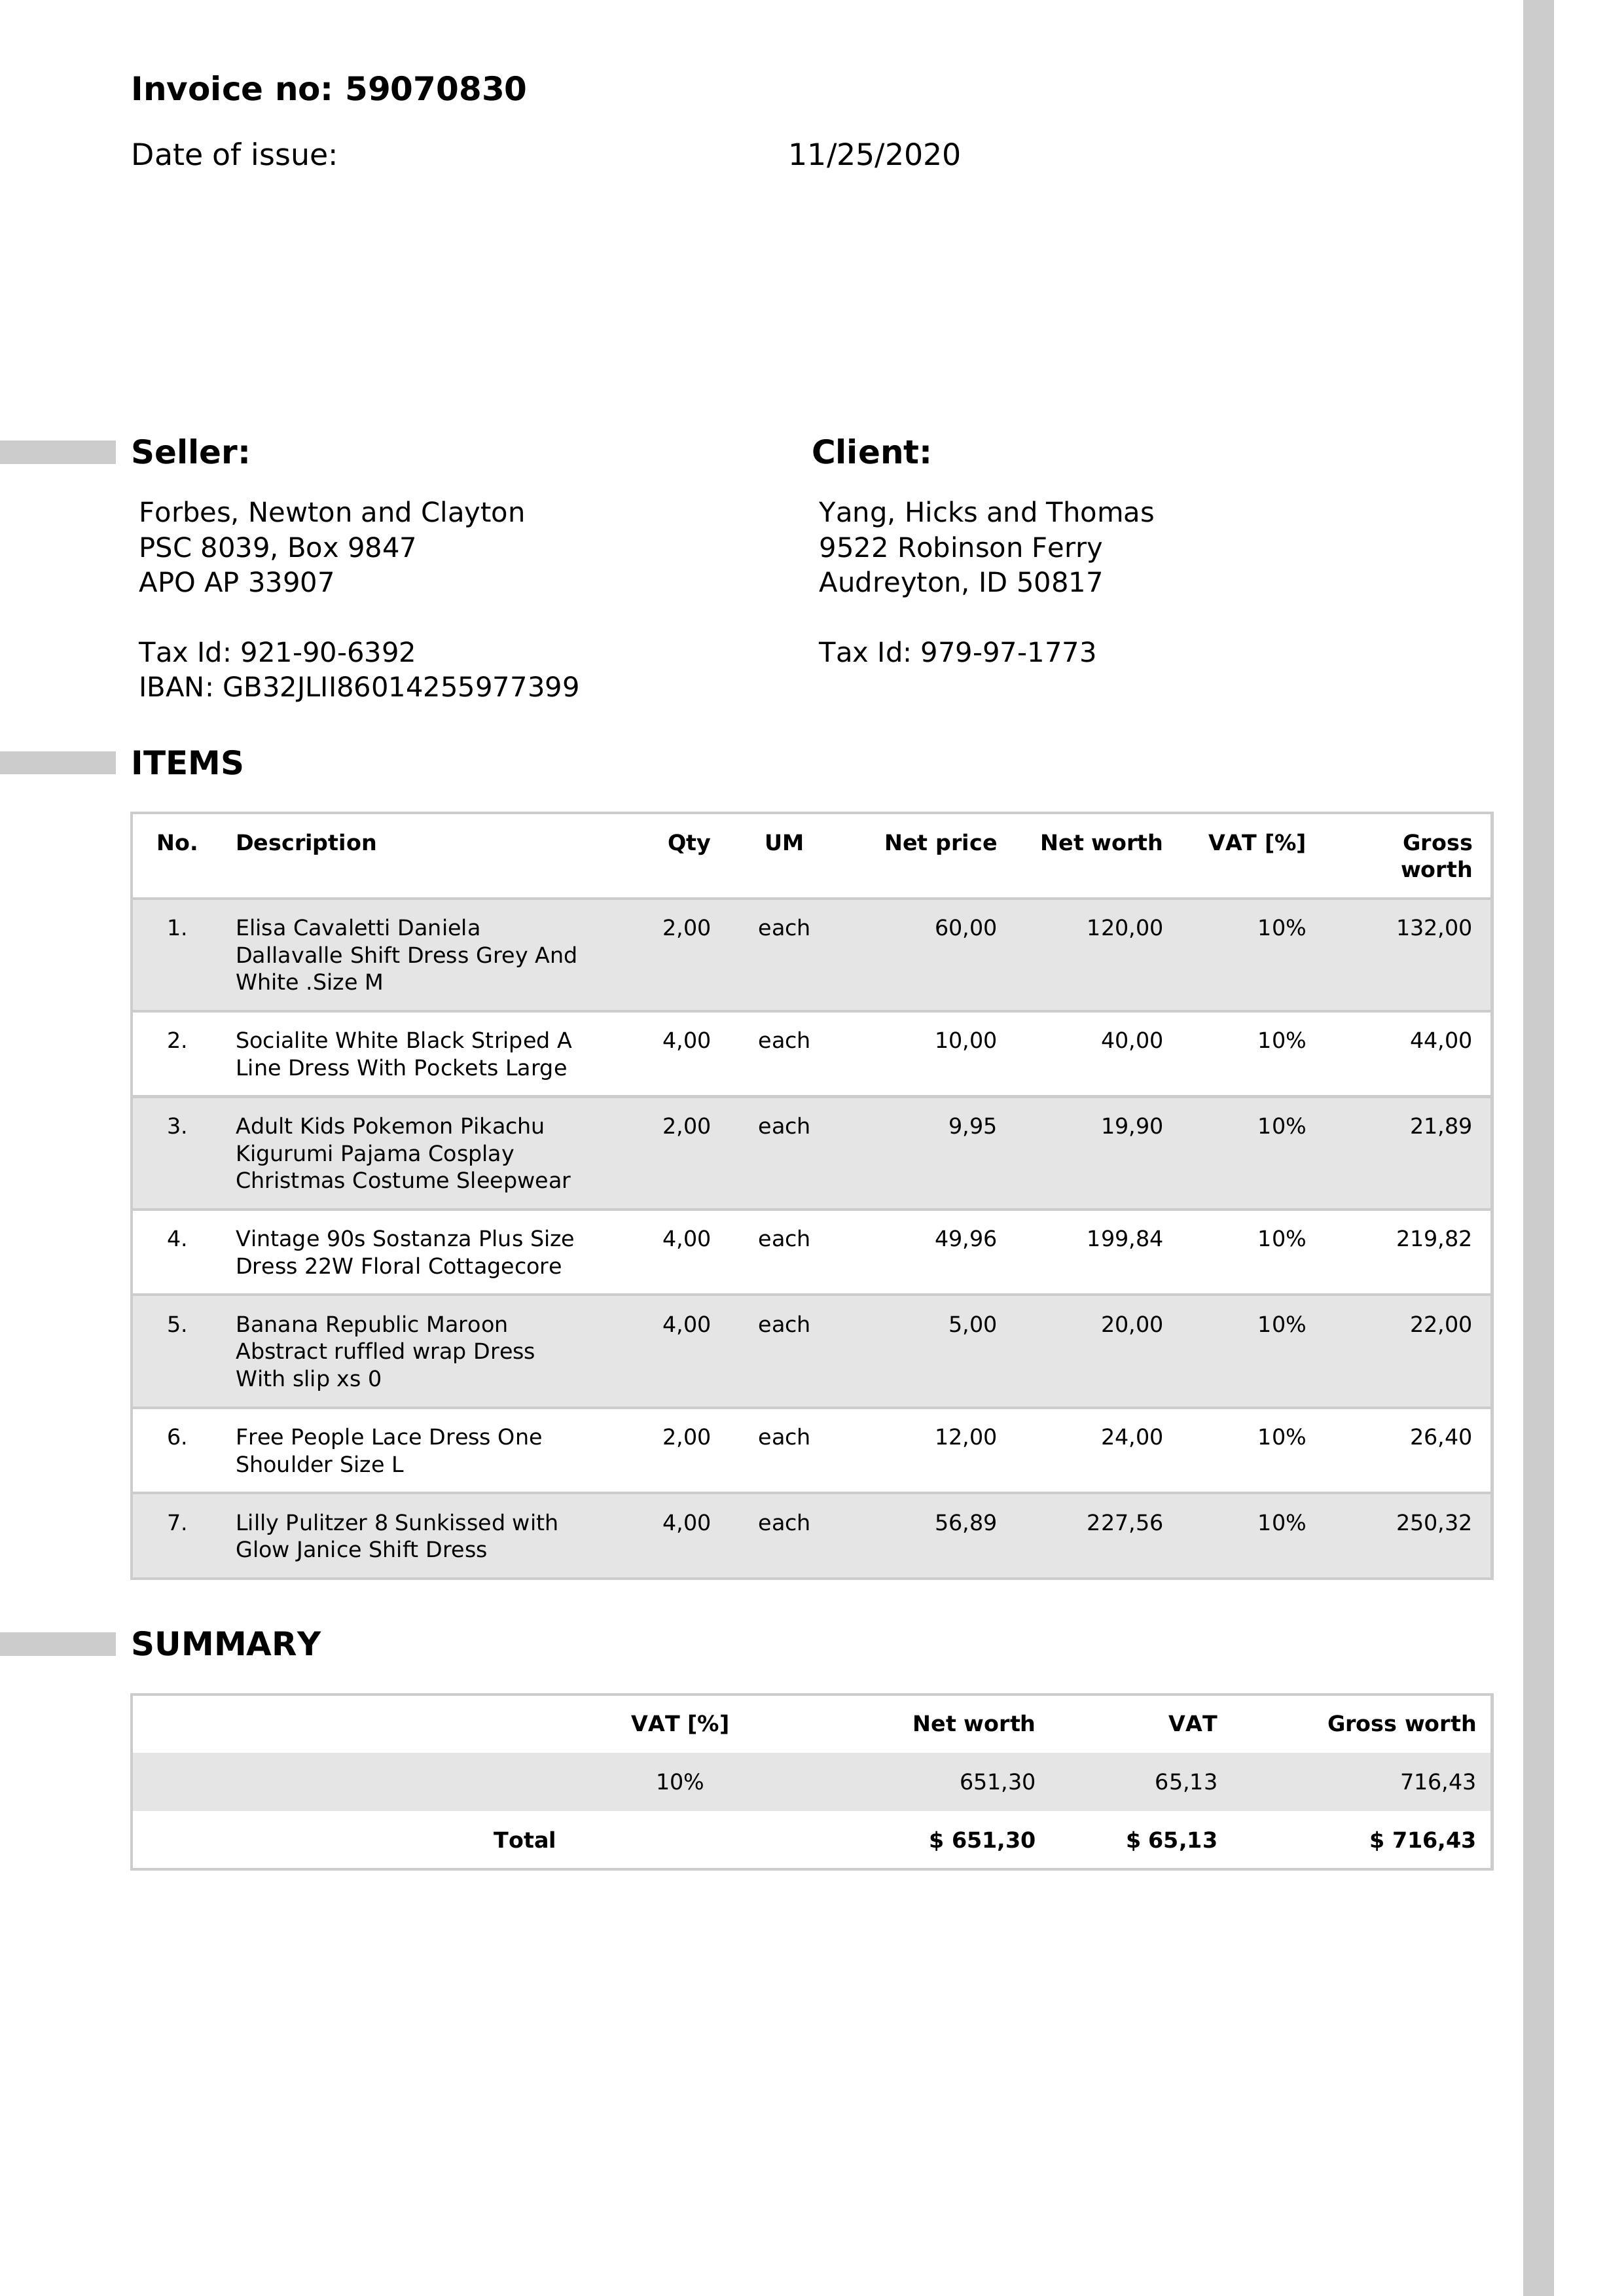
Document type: Invoice